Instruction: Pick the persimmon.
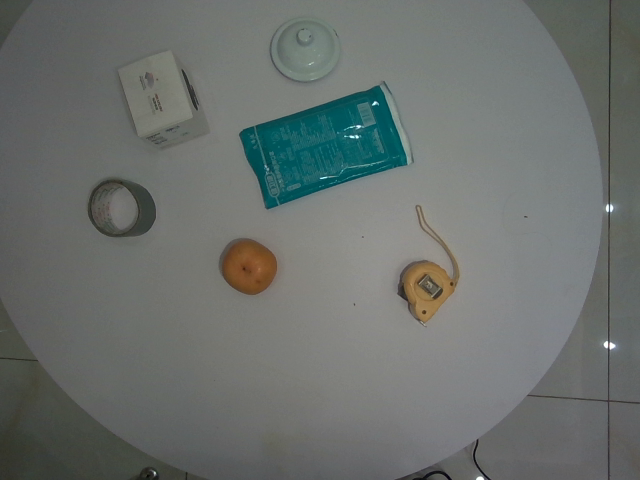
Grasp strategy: vertical